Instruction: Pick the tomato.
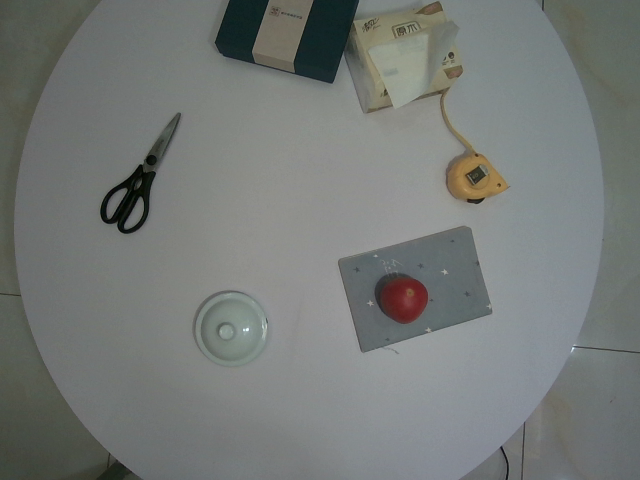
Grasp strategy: vertical